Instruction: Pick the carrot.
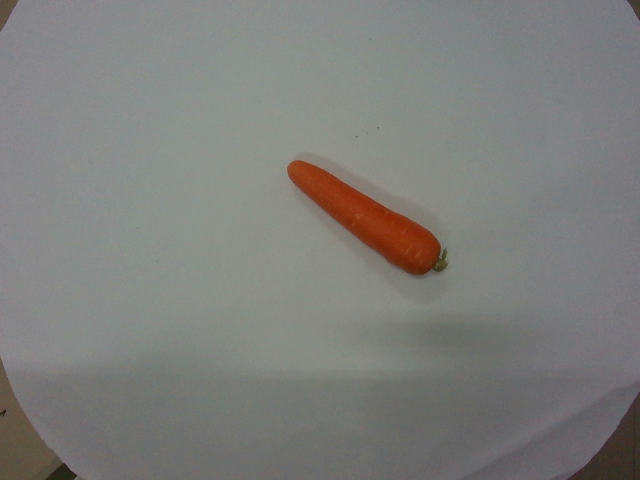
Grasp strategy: vertical